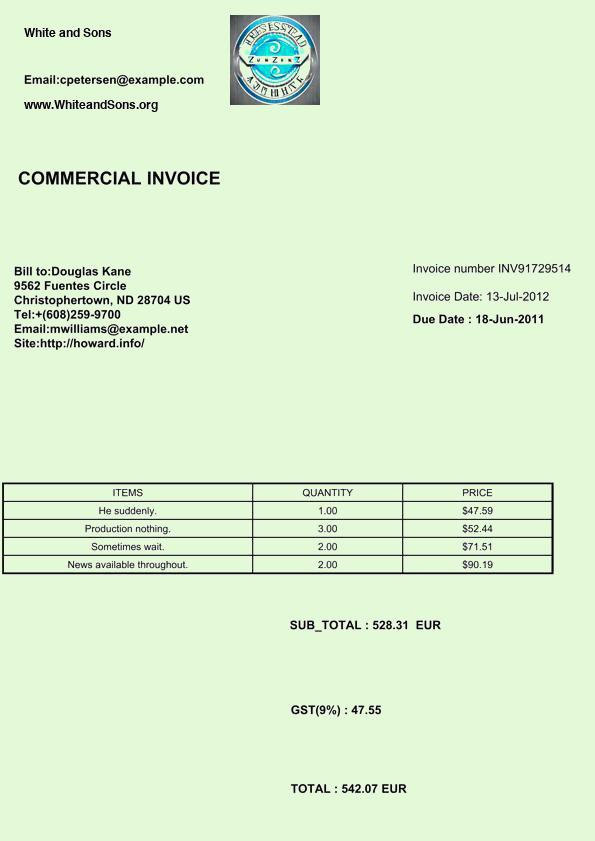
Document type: Invoice